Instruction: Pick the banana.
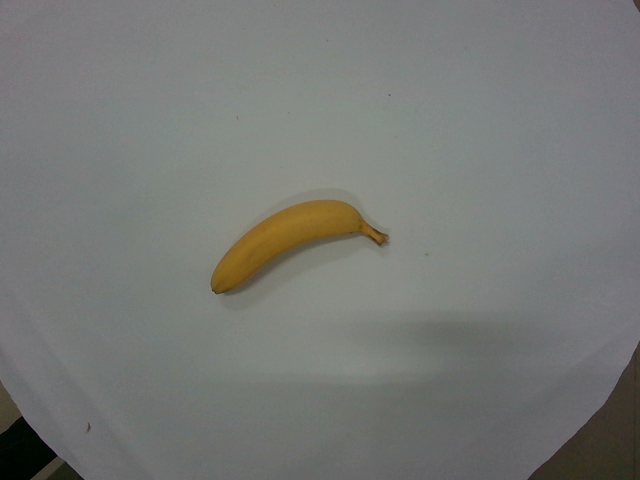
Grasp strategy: vertical